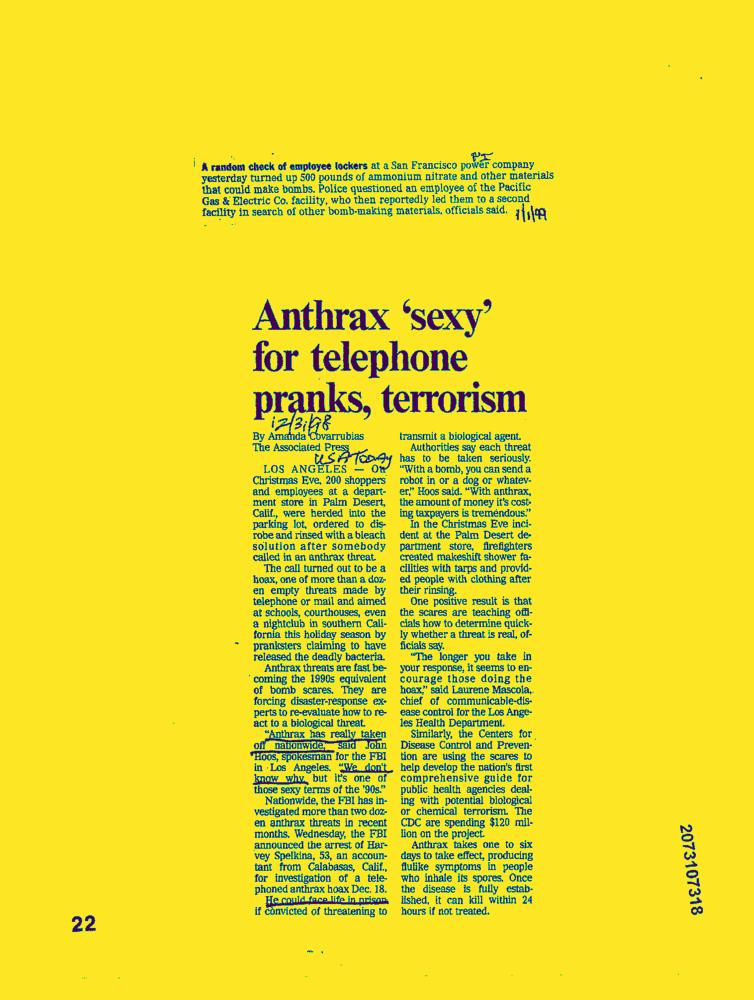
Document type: News-Article